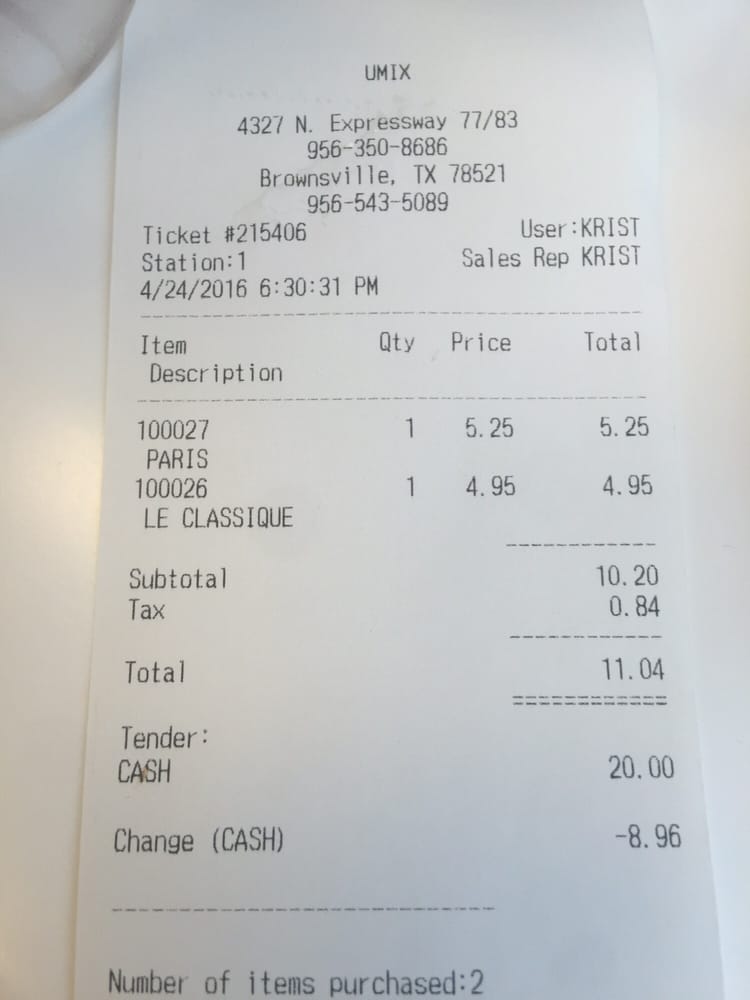
gt_parse: date: 4/24/2016
criticals: name: Total
price: 11.04
store: UMIX
tell: 956-350-8686